Question: What is the earliest payment due date mentioned in the document?
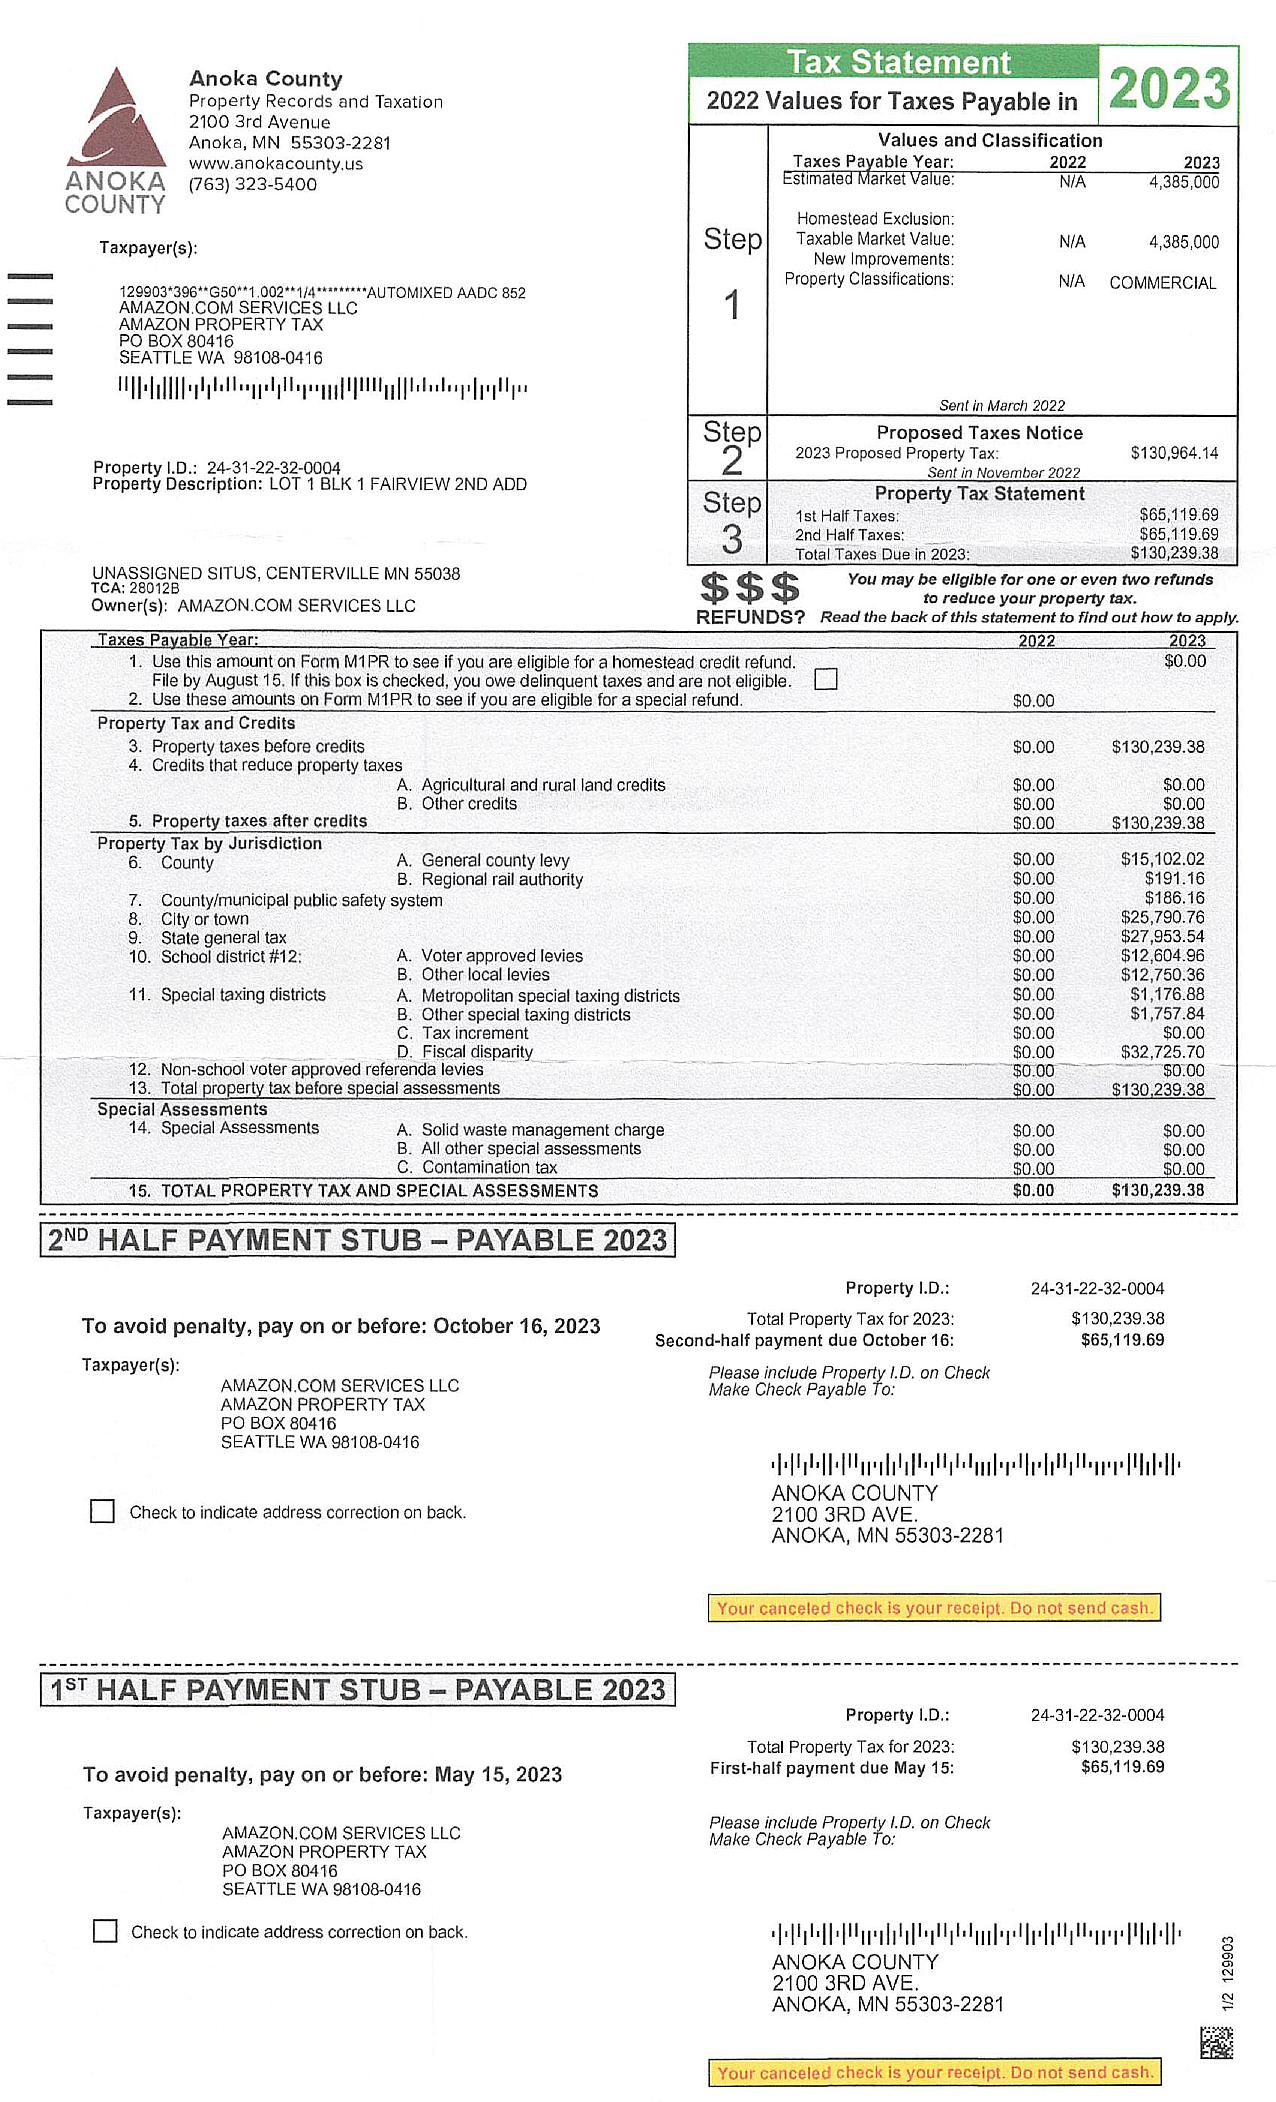
Answer: "15-May-23"